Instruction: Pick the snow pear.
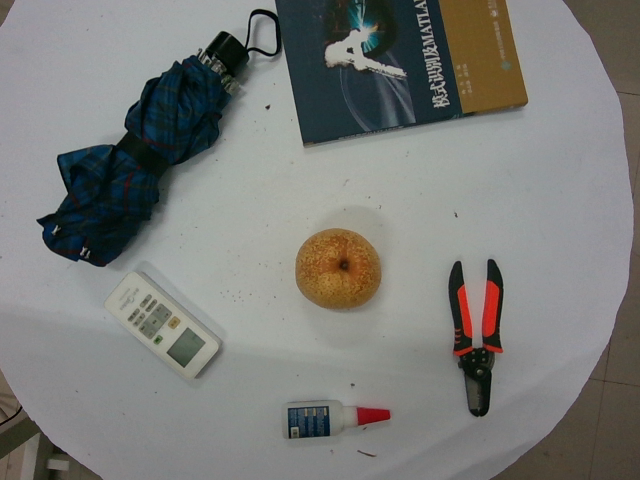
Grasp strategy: vertical